Question: How is the history relevant to the case?
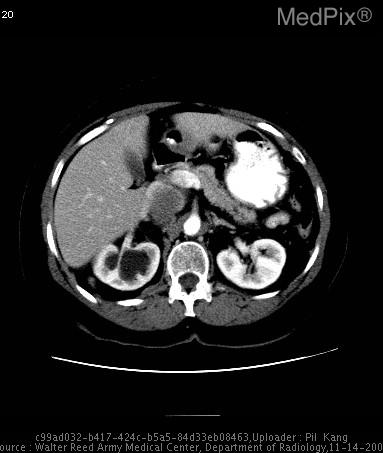
Answer: The patient's history of Patient is s/p placement of right ureteral stent for extrinsic obstruction of the right ureter due to a "mass" demonstrated on previous non-contrast renal stone protocol CT. is key in understanding the case.